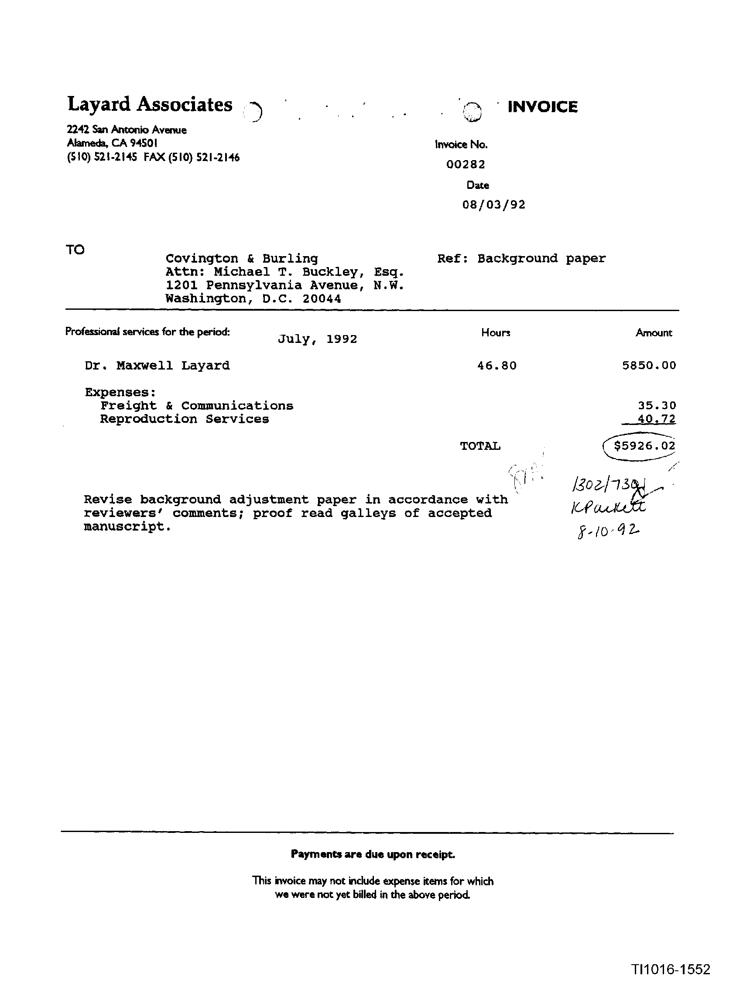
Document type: Invoice